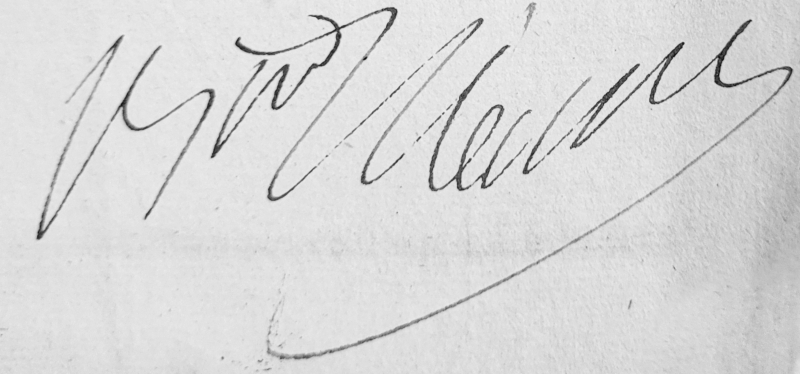
Signature of: alexandre méchin